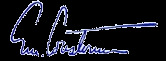
Signature of: emil constantinescu